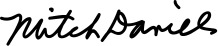
Signature of: mitch daniels